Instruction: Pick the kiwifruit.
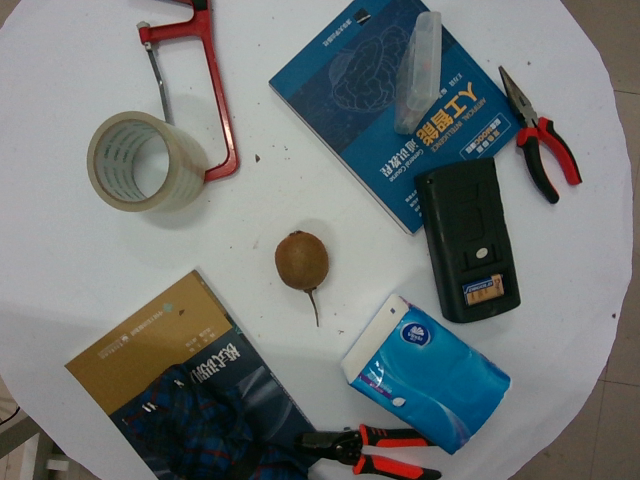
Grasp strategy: vertical